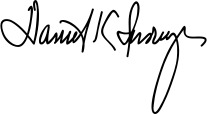
Signature of: daniel inouye